Question: Talk about the condition:
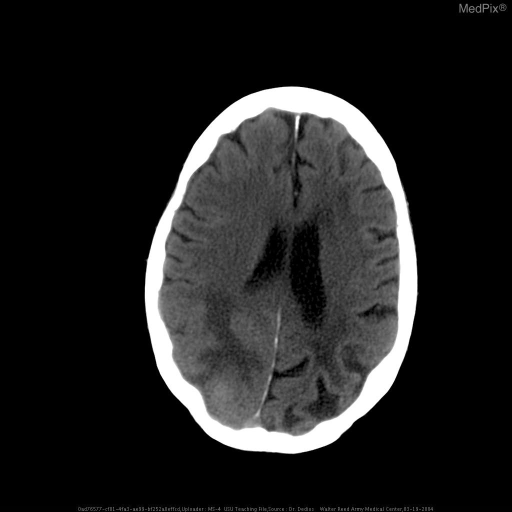
Answer: The disease is discussed as: Chronic hypertension causes fibrinoid necrosis in the penetrating and subcortical arteries, weakening of the arterial walls, and formation of small aneurysmal outpouchings, known as Charcot-Bouchard microaneurysms.  These microaneurysms, predispose the patient to spontaneous ICH.  Bleeding is limited by the resistance of tissue pressure in the surrounding brain structures.  If the hematoma is large, distortion of structures and increased ICP may cause headache, vomiting, and decreased alertness. ICH accounts for 10 to 15 percent of all strokes in whites and about 30 percent in blacks and individuals of Asian origin.

Locations of hypertensive ICHs are putamen (40%), lobar (22%), thalamus (15%), pons (8%), cerebellum (8%), and caudate (7%).

The differential diagnosis should include hypertension, bleeding diatheses (especially as a result of iatrogenic coumadin), trauma (subdural and epidural hematomas), and amyloid angiopathy as the most frequent causes.  Rarely, brain tumors and abscesses can have a rapid onset mimicking ICH.

In young, normotensive patients, especially those with lobar and intraventricular hemorrhages, vascular malformations (AVM) are the most likely source of bleeding.

Some primary and metastatic brain tumors, especially renal carcinoma and choriocarcinoma, can develop hemorrhages within the tumor.  The initial evaluation, should include CBC, chemistries, coagulation studies (PT, PTT, bleeding time, and platelet count), arterial blood gas analysis, and toxicology screen.

CT scan should be performed immediately in patients suspected of having an ICH.  Follow-up CT should be performed to evaluate a change in clinical signs or mental status.

Patients who have ICH after cocaine use have a high likelihood of vascular malformations and aneurysms and need angiography.Medical management involves reduction and maintenance of intracranial pressure.  Commonly, patients are intubated if they are unable to protect their airway.  Blood pressure swings may be controlled with IV labetolol (adequate intracranial perfusion pressure must be maintained).  As an adjunct, patients may be placed in the reverse-Trendelenberg position to assist in relieving increased intracranial pressure.

Recent studies of hematoma removal have shown promise for open surgical decompression, but only if accomplished early after the onset of symptoms.  The best candidates for surgery may be patients with moderate to large hematomas who are still awake.  Neuroimaging techniques have made it possible to drain hematomas percutaneously, using stereotactic surgery. Survival depends on the location, size, and rapidity of development of the hematoma.  ICHs are at first soft and dissect along white matter fiber tracts.

If the patient survives the initial changes in ICP, blood is absorbed and a cavity or slit forms that may interrupt brain pathways.  Patients with small hematomas located deep and near midline structures often develop secondary herniation and mass effect, and these patients have a high mortality rate.  Survivors invariably have severe neurological deficits.  In patients with medium-sized hematomas, the deficit varies with the location and size of the hematomas.